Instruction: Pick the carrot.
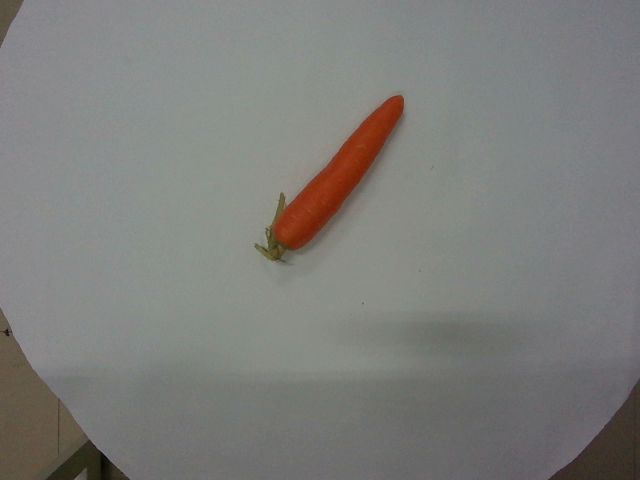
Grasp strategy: vertical